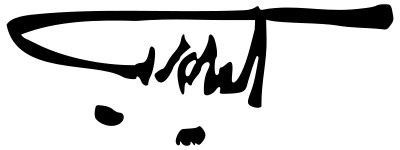
Signature of: elias sarkis